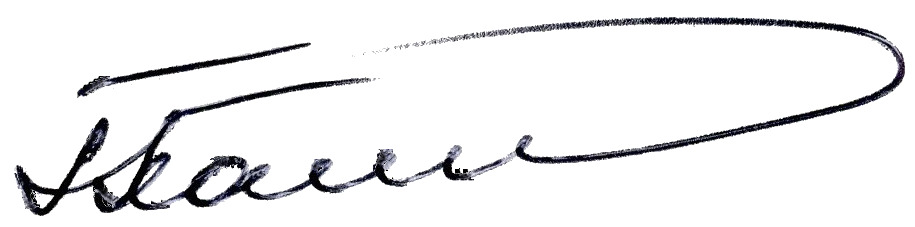
Signature of: gennady panatov